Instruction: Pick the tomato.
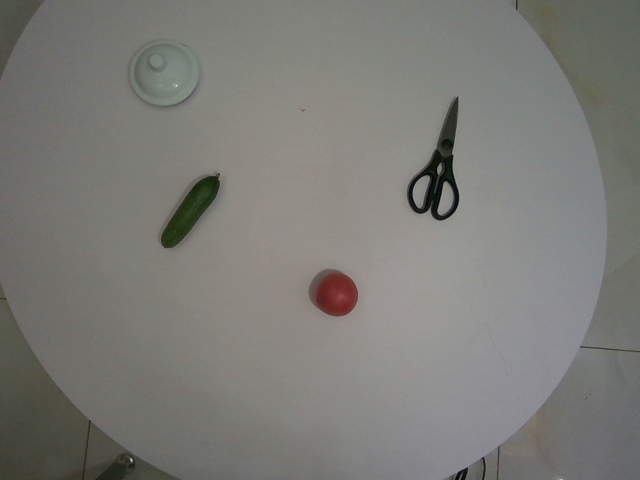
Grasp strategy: vertical